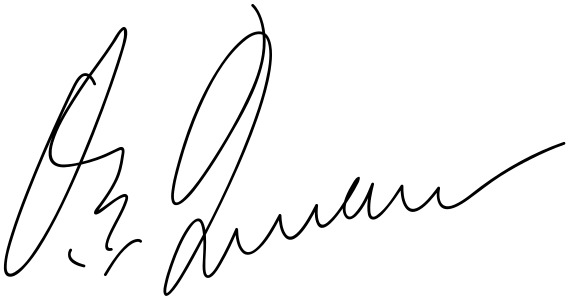
Signature of: pierre trudeau